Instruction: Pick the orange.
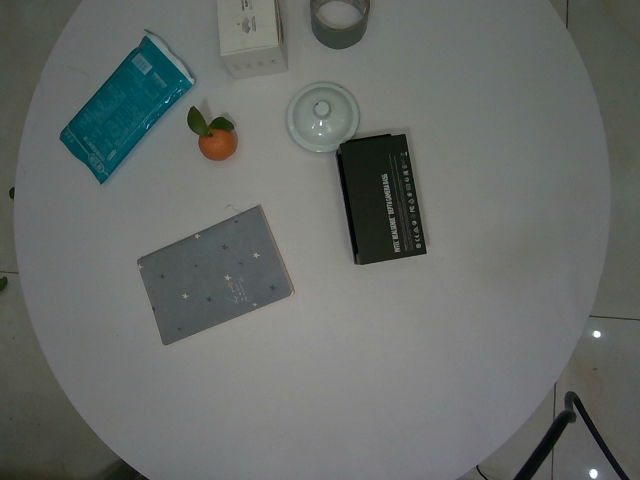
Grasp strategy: vertical